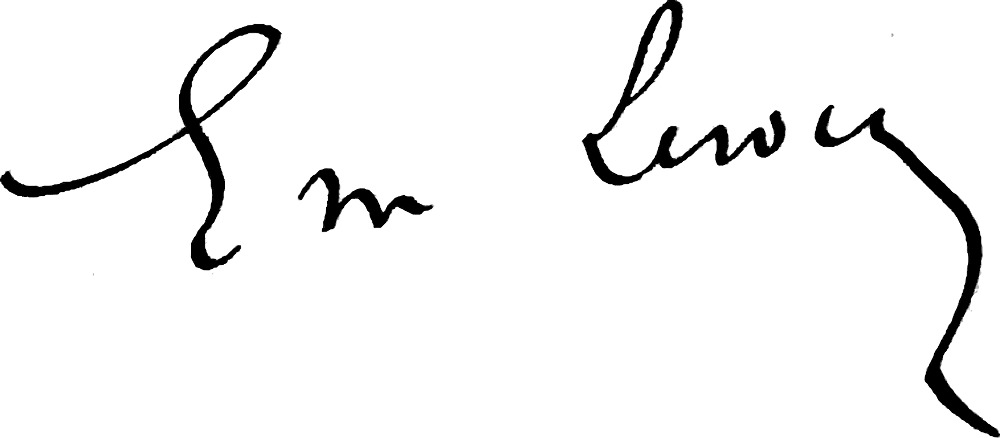
Signature of: émilie lerou